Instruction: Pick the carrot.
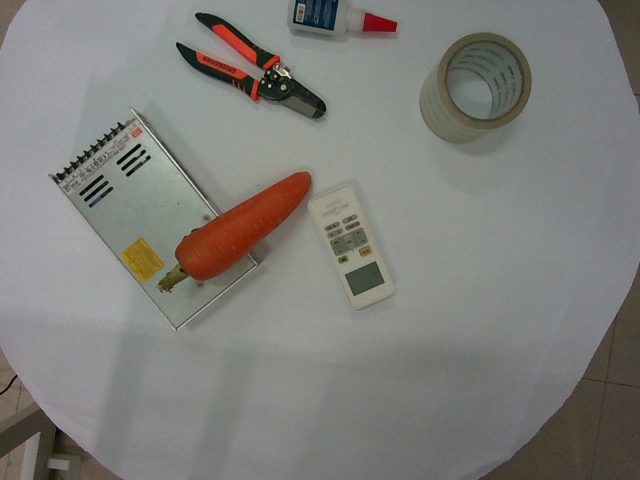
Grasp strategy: vertical